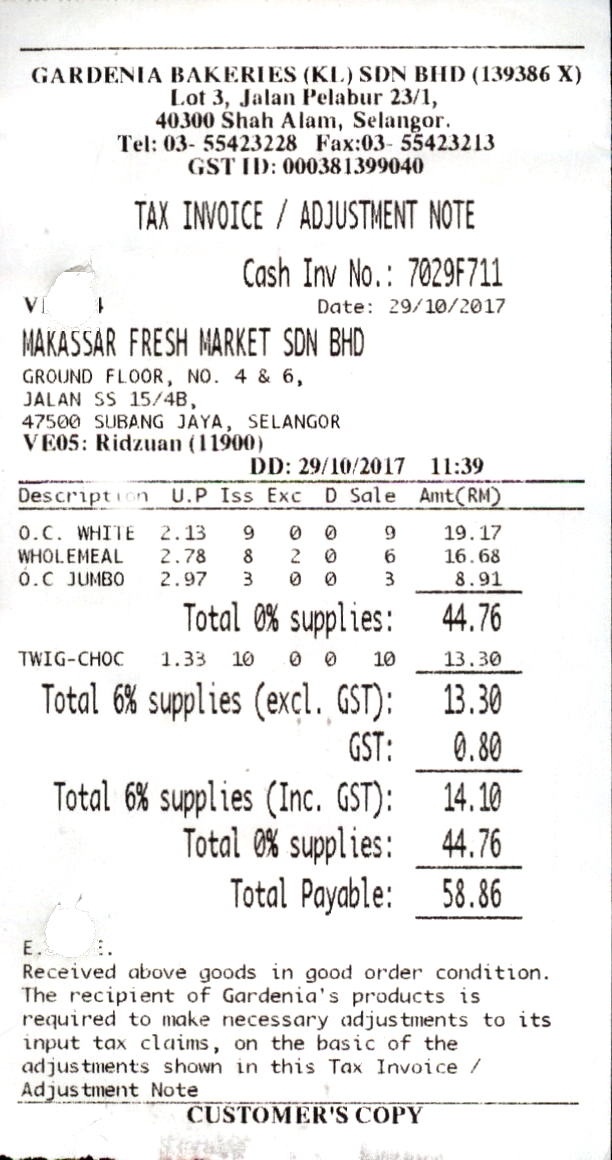
GARDENIA BAKERIES (KL) SDN BHD (139386 X)
LOT 3, JALAN PELABUR 23/1,
40300 SHAH ALAM, SELANGOR.
TEL: 03- 55423228
GST ID: 000381399040
TAX INVOICE / ADJUSTMENT NOTE
CASH INV NO.: 7029F711
DATE: 29/10/2017
MAKASSAR FRESH MARKET SDN BHD
GROUND FLOOR, NO. 4 & 6,
JALAN SS 15/4B,
47500 SUBANG JAYA, SELANGOR
VE05: RIDZUAN (11900)
DD: 29/10/2017
DESCRIPTION
U.P
ISS
EXC
D
SALE
AMT(RM)
O.C. WHITE
2.13
9
0
0
9
19.17
WHOLEMEAL
2.78
8
2
0
6
16.68
O.C JUMBO
2.97
3
0
0
3
8.91
TOTAL 0% SUPPLIES:
44.76
TWIG-CHOC
1.33
10
0
0
10
13.30
TOTAL 6% SUPPLIES (EXCL. GST):
13.30
GST:
0.80
TOTAL 6% SUPPLIES (INC. GST):
14.10
TOTAL 0% SUPPLIES:
44.76
TOTAL PAYABLE:
58.86
E.
RECEIVED ABOVE GOODS IN GOOD ORDER CONDITION.
THE RECIPIENT OF GARDENIA'S PRODUCTS IS
REQUIRED TO MAKE NECESSARY ADJUSTMENTS TO ITS
INPUT TAX CLAIMS, ON THE BASIC OF THE
ADJUSTMENTS SHOWN IN THIS TAX INVOICE /
ADJUSTMENT NOTE
CUSTOMER'S COPY
FAX:03- 55423213
11:39
VI